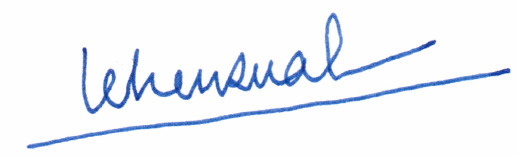
Signature of: lê trọng quát